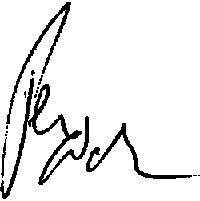
Signature of: karel pexidr